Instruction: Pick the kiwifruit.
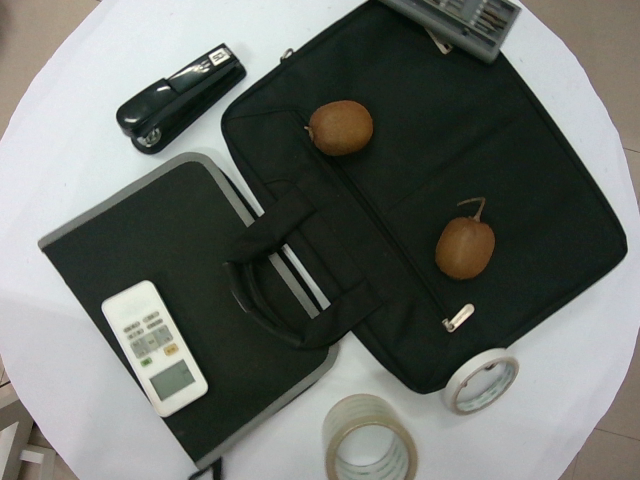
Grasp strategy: vertical